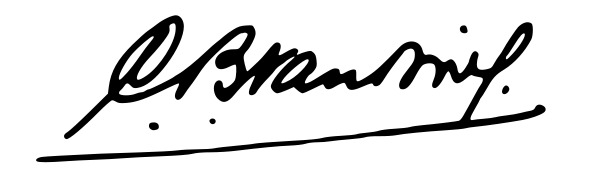
Signature of: c b van niel